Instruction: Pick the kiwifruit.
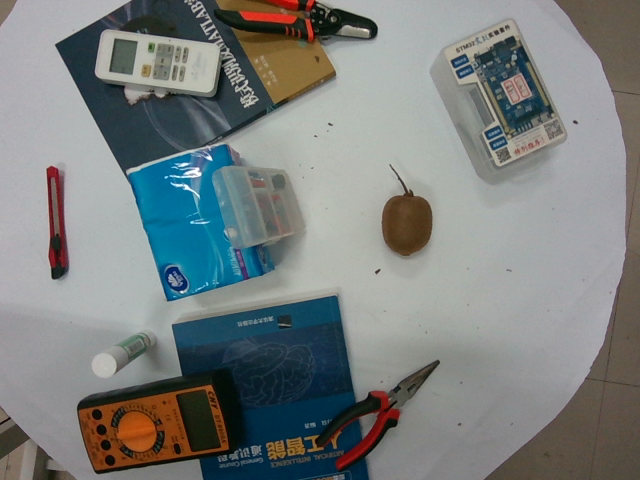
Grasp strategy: vertical